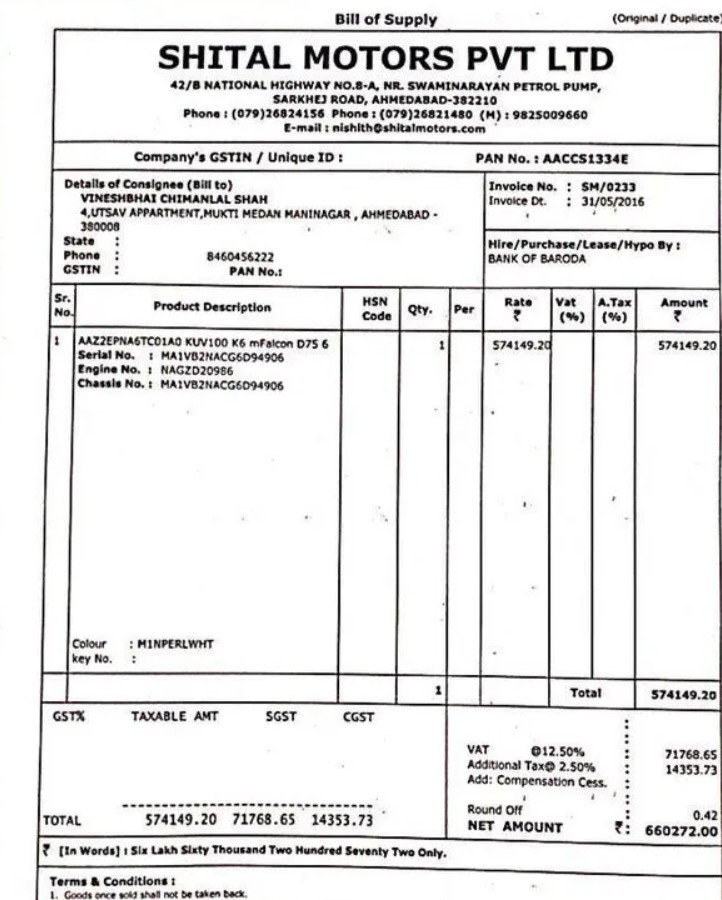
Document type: Invoice